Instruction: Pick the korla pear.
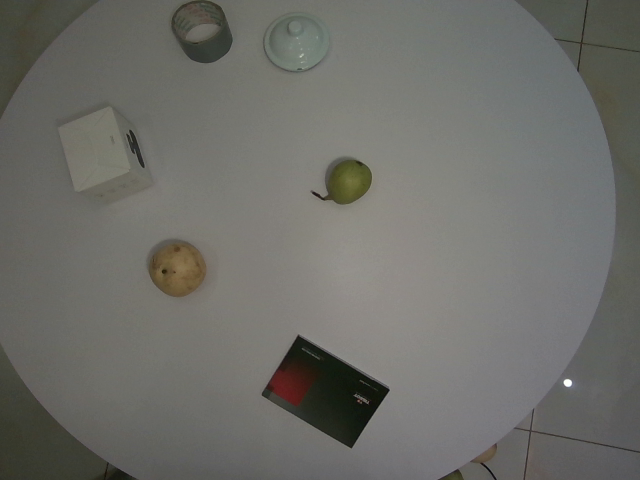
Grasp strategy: vertical